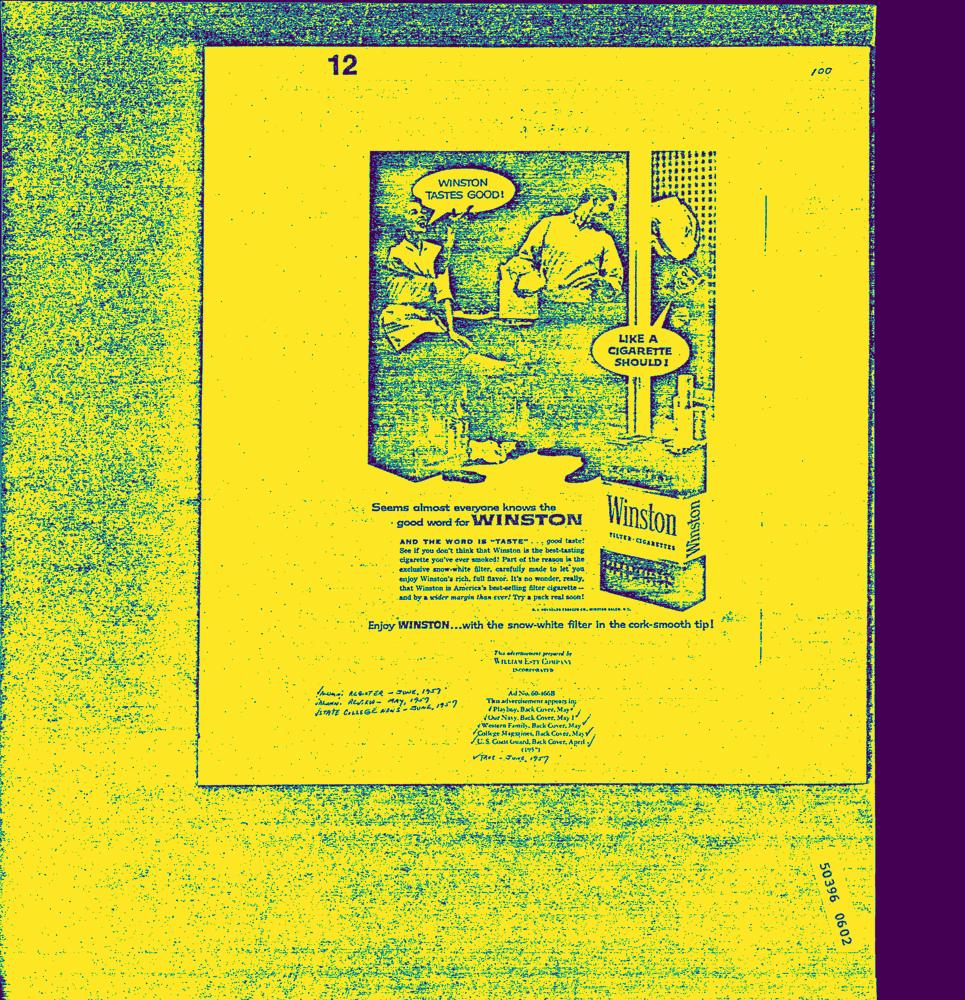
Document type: AD